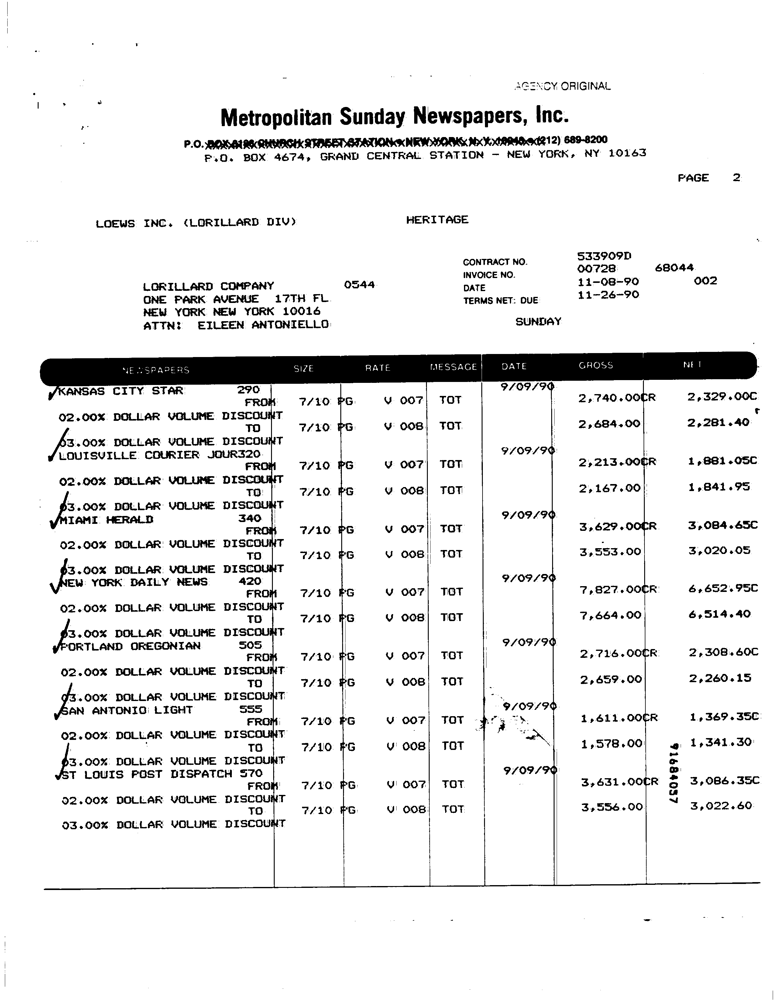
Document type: Invoice